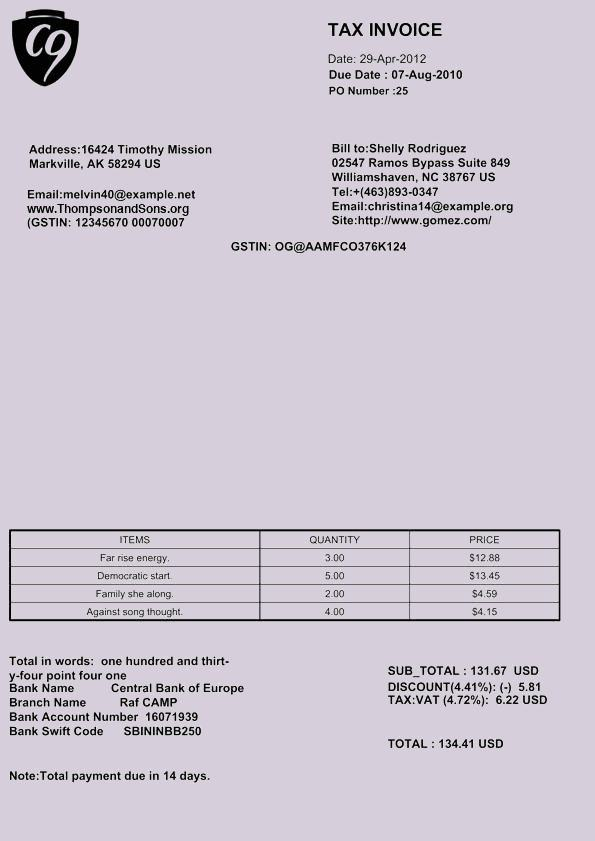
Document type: Invoice